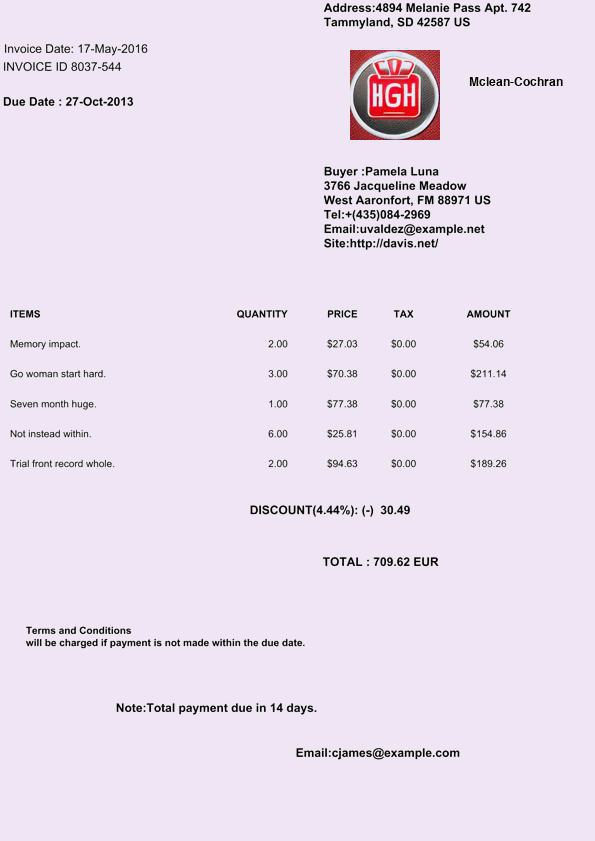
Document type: Invoice